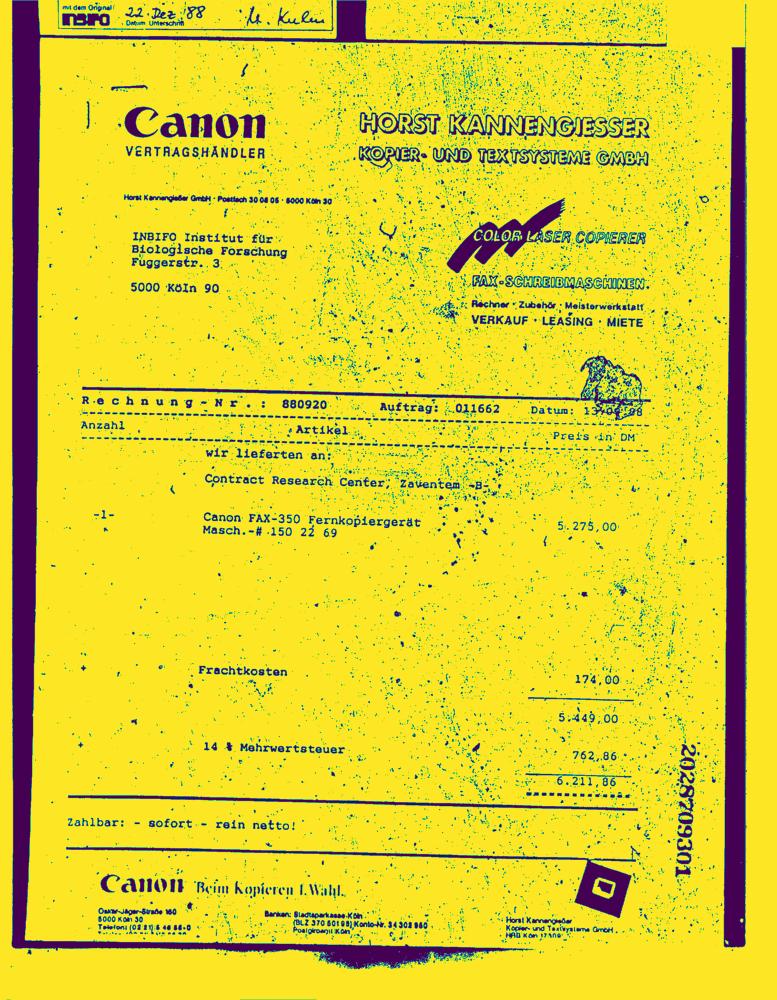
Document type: Invoice-Doc